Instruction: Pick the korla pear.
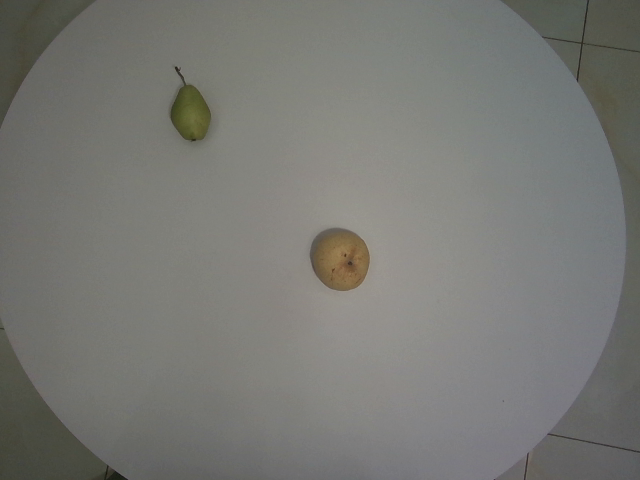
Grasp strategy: vertical